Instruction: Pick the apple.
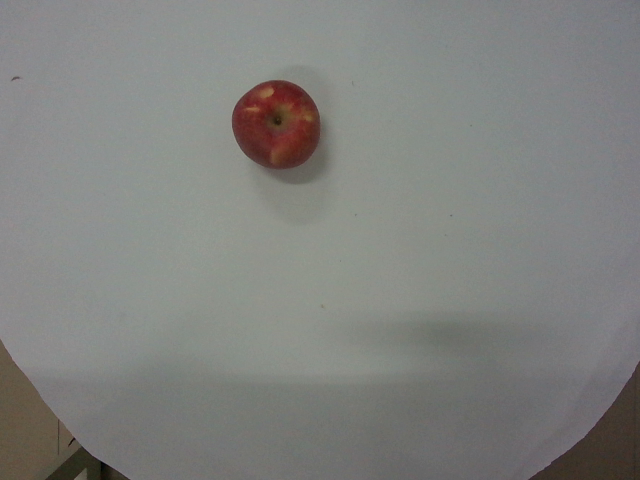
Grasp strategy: vertical